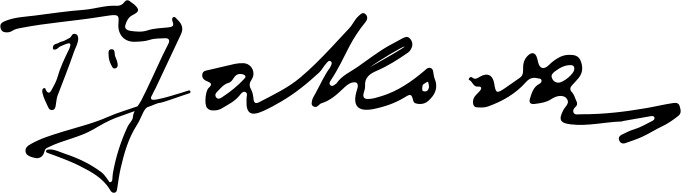
Signature of: tuk jakova